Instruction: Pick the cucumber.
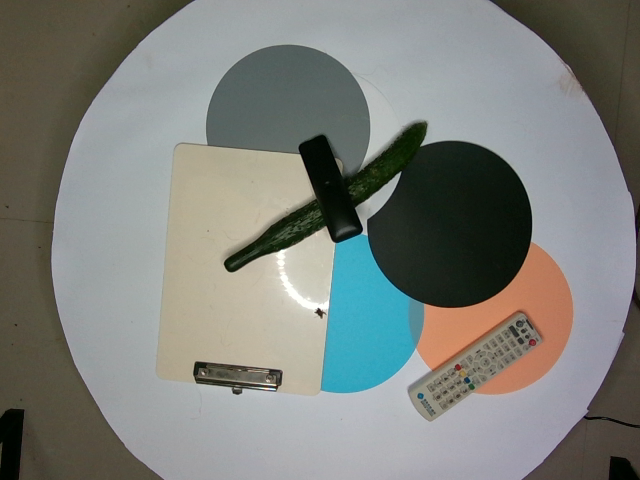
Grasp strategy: vertical